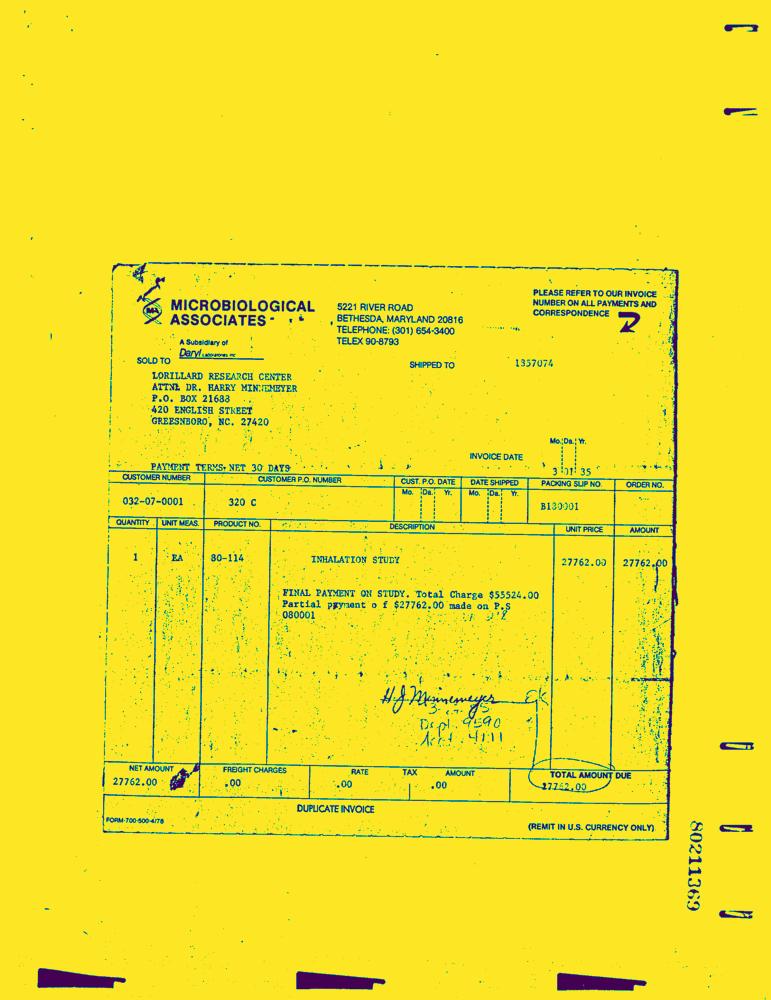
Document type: Invoice-Doc